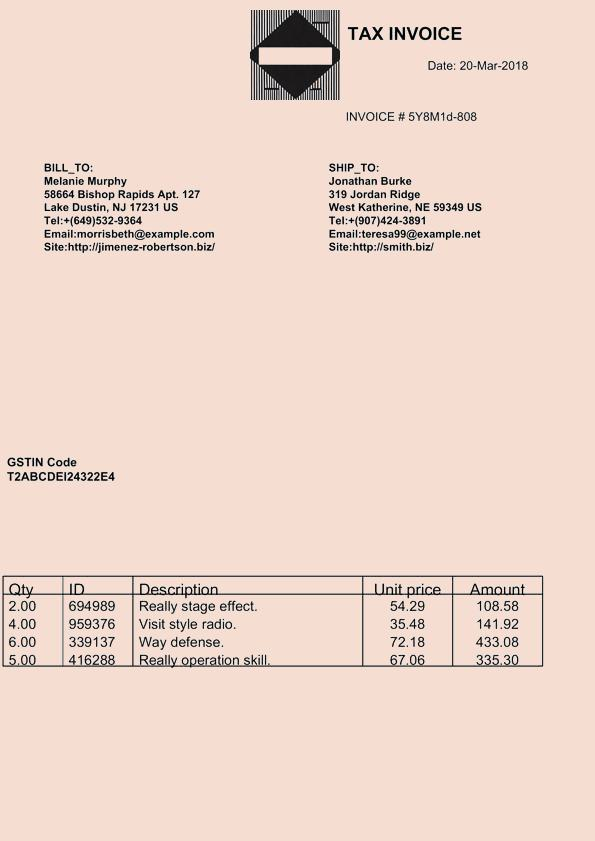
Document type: Invoice